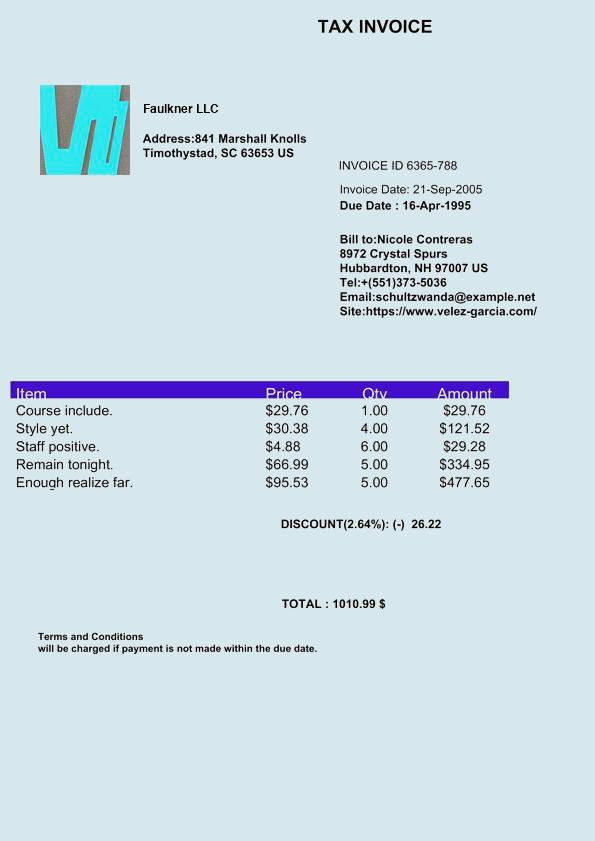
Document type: Invoice